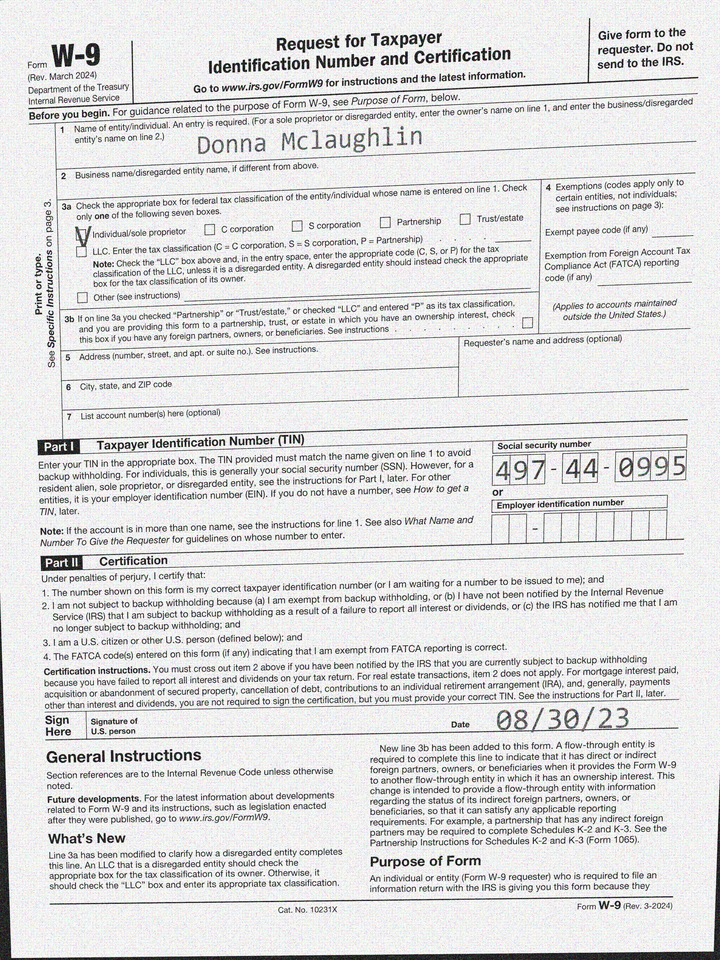
cbx: yes
ssn: 497440995
enm: Donna Mclaughlin
sdt: 08/30/23